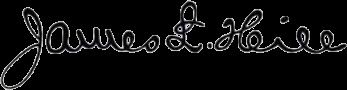
Signature of: james langdon hill